Question: What is the potential diagnosis?
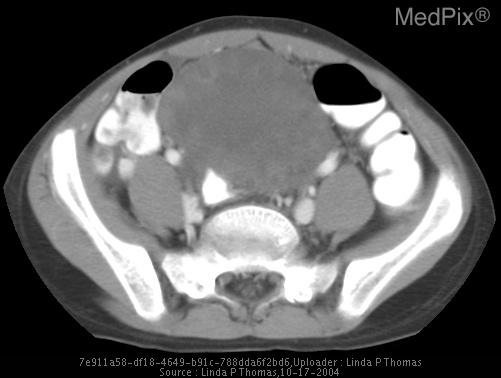
Answer: The possible diagnosis includes CT: ovarian torsion, ovarian/adnexal mass with or without torsion.

Ultrasound: ovarian torsion.